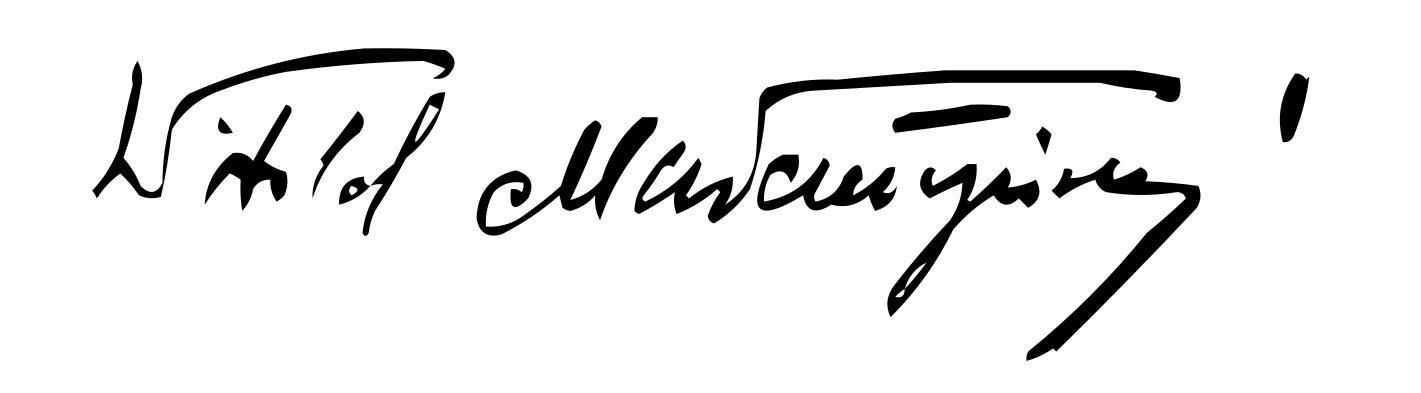
Signature of: witold małcużyński